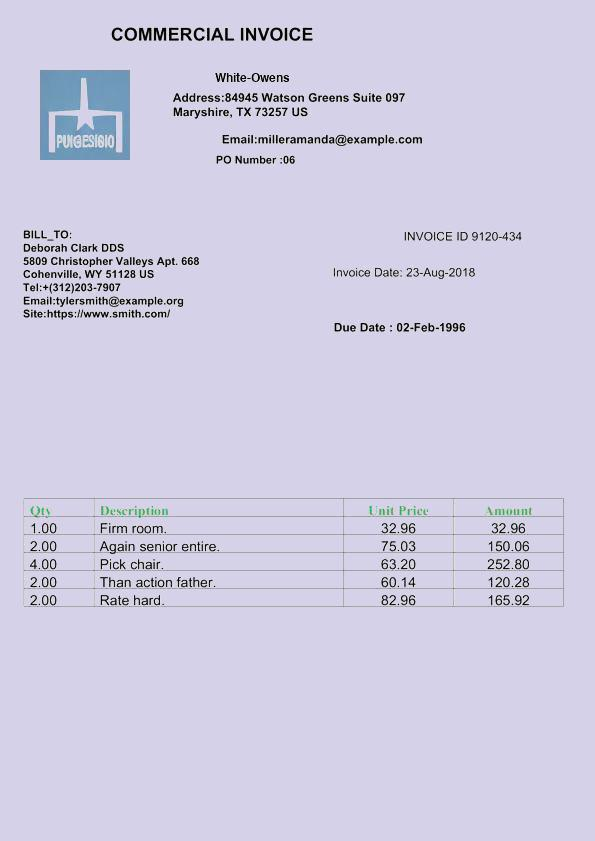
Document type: Invoice